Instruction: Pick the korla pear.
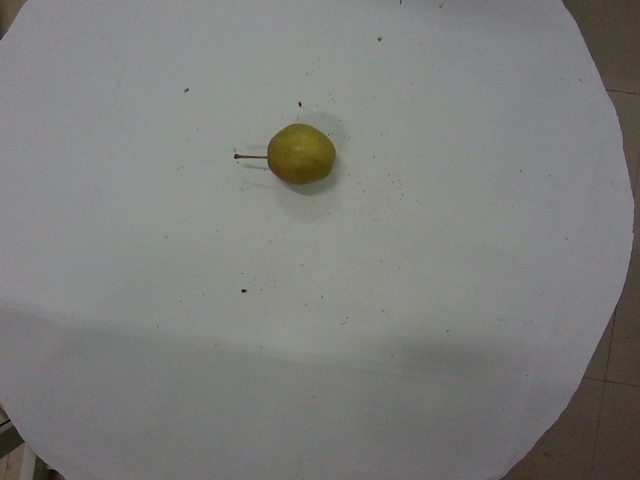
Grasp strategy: vertical